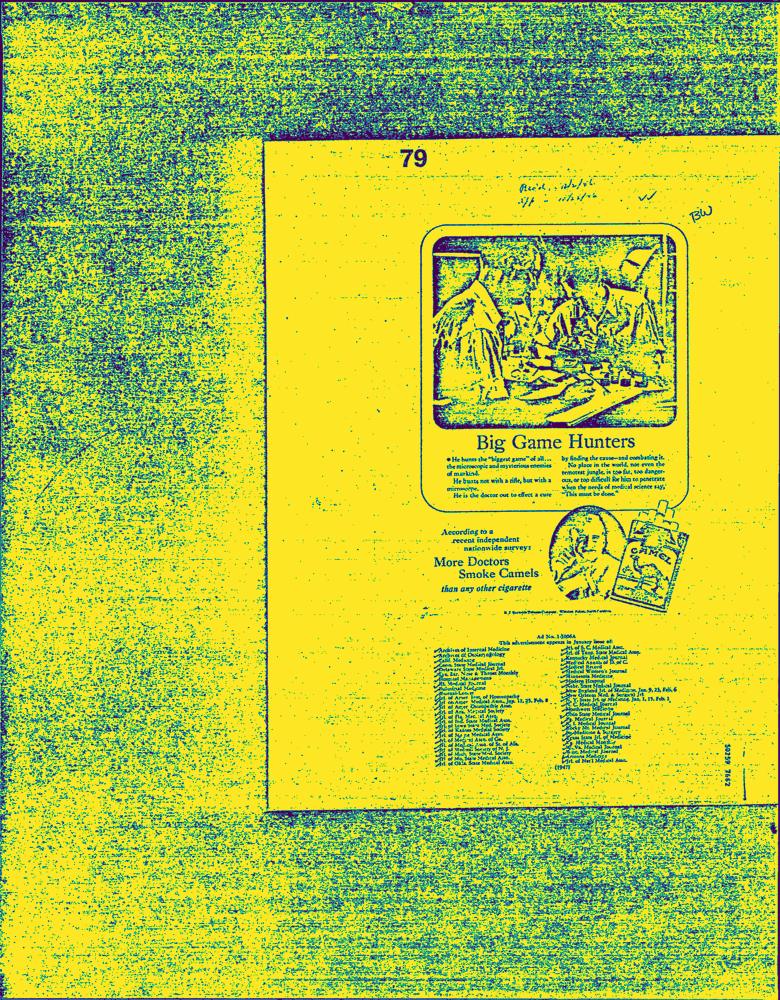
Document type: AD